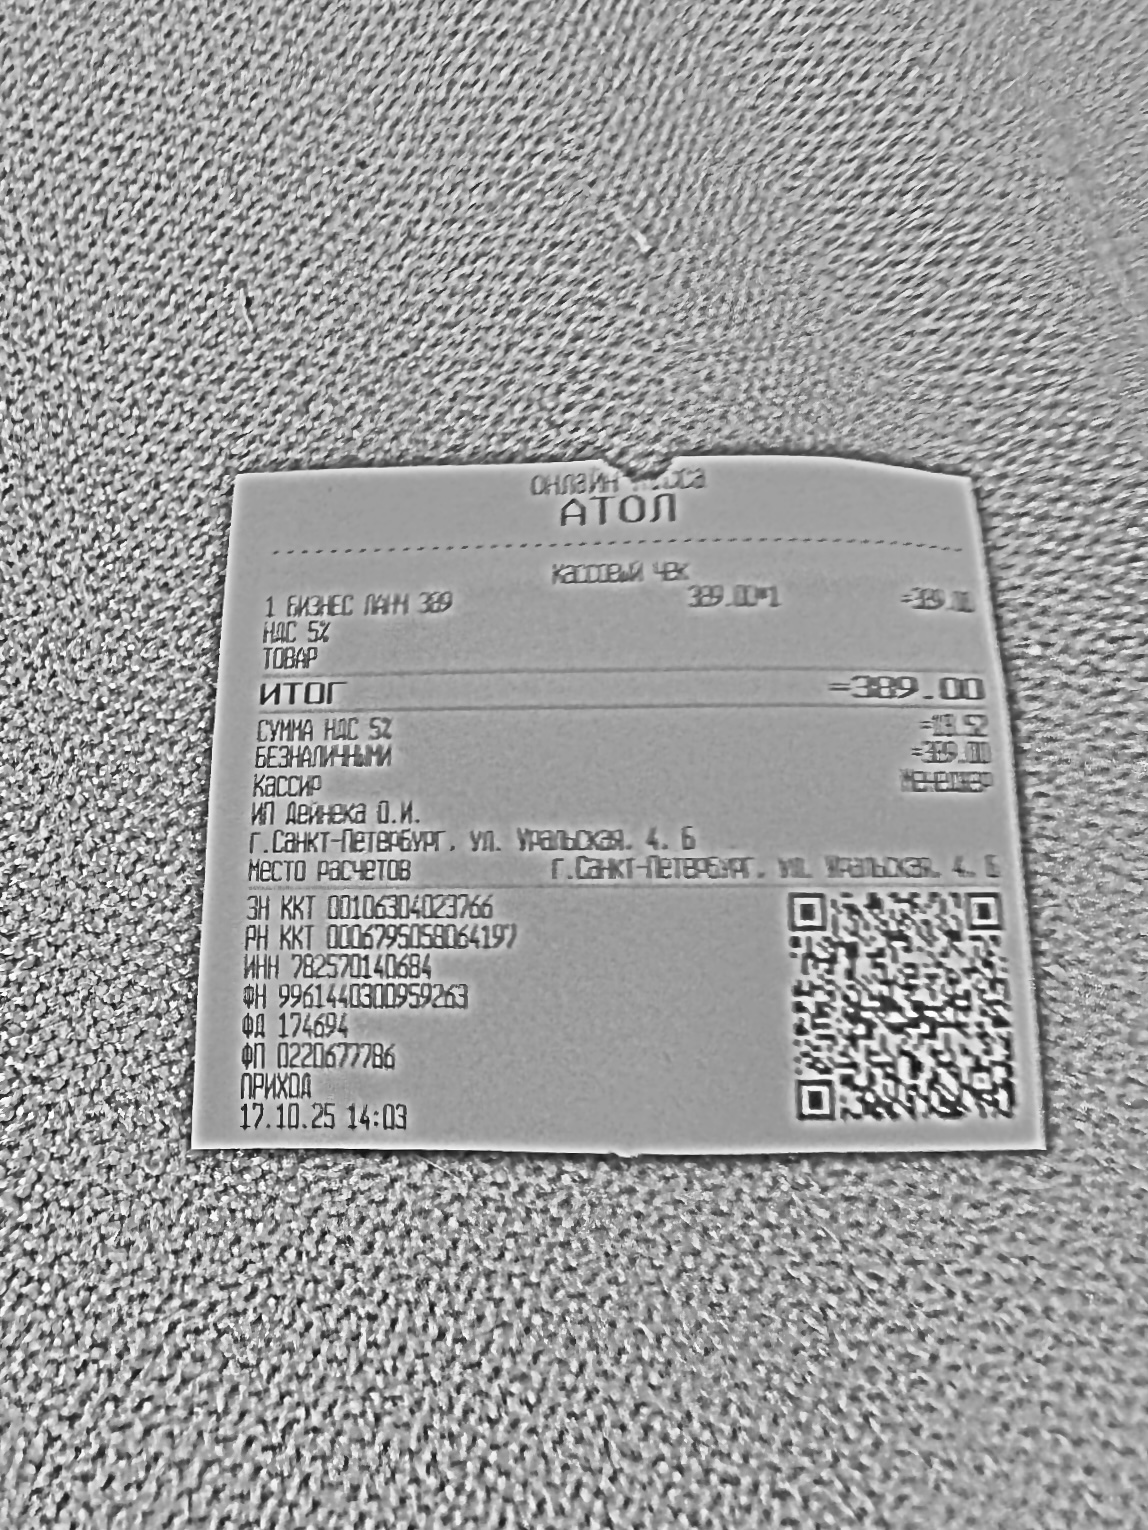
Продавец: ИП Дейнека О.И.
ИНН: 782570140684
Дата: 17.10.25
Товары: 1 БИЗНЕС ЛАНЧ 389
Количество: 1
Цена: 389.00
Сумма: 389.00
Итого: 389.00